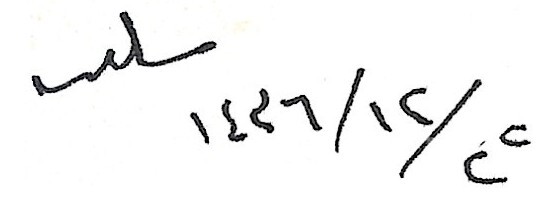
Signature of: mohammed nasser al aboudi